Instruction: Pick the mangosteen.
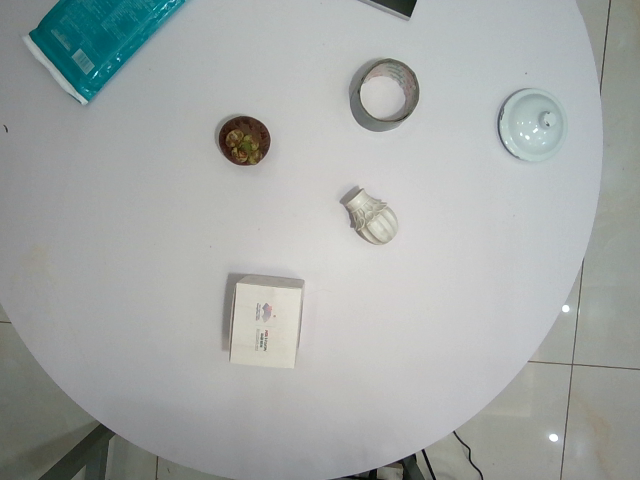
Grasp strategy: vertical